Question: What appears to be the issue?
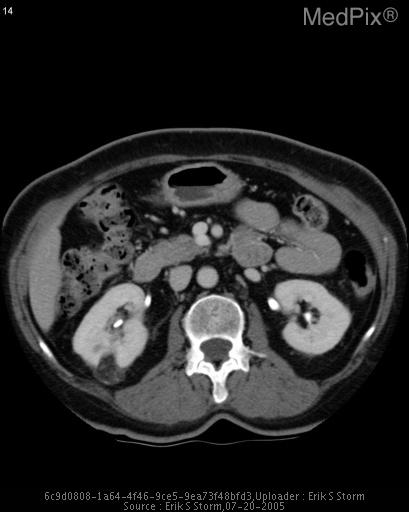
Answer: The findings suggest On ultrasound, there is a well-circumscribed, partially exophytic, uniformly hyperechoic mass measuring approximately 1.8cm.  There is no visualized internal blood flow on the doppler image.

On CT, this well-circumscribed mass is hetergenously hypodense with respect to renal parenchyma.  There is macroscopic fat and mildly enhancing internal soft tissue components.  No calcification.. Axial nephrographic contrast CT image through the right kidney.  Note macroscopic fat and scant internal soft tissue within the partially-exophytic mass.. The patient might have a history of 68 y.o. woman with DM type 2, on metformin; with proteinuria..